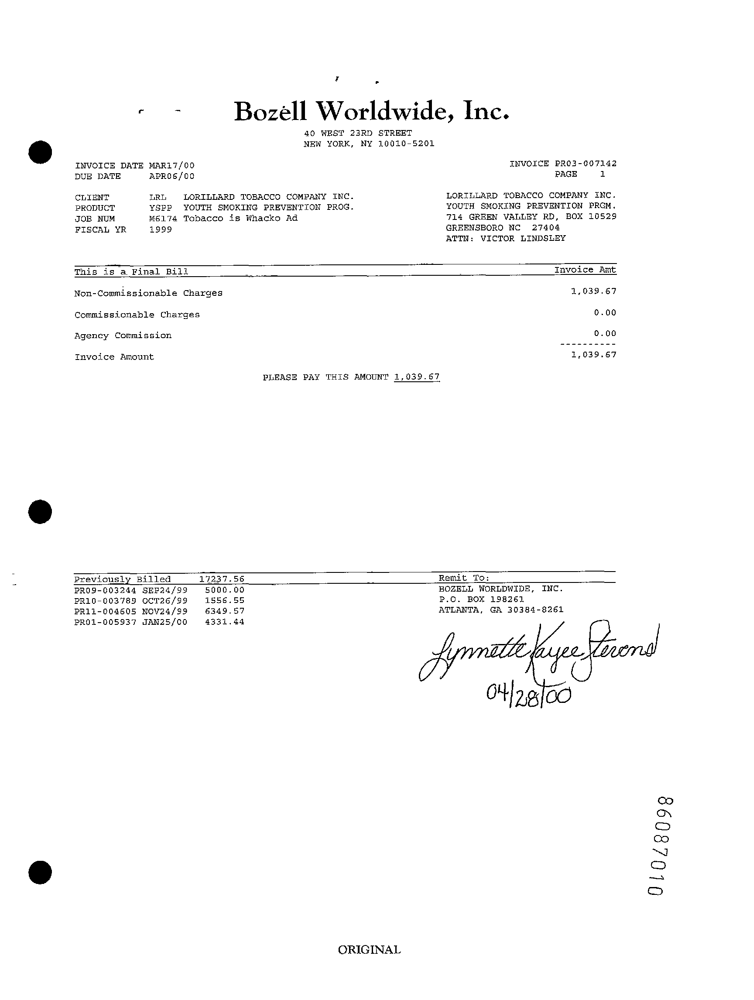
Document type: Invoice